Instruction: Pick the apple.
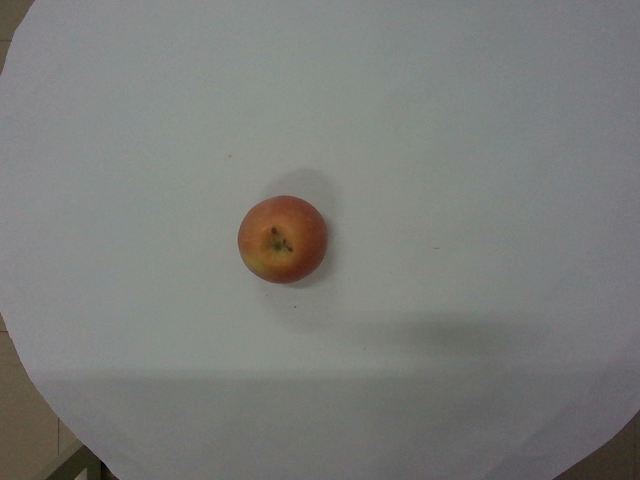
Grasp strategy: vertical